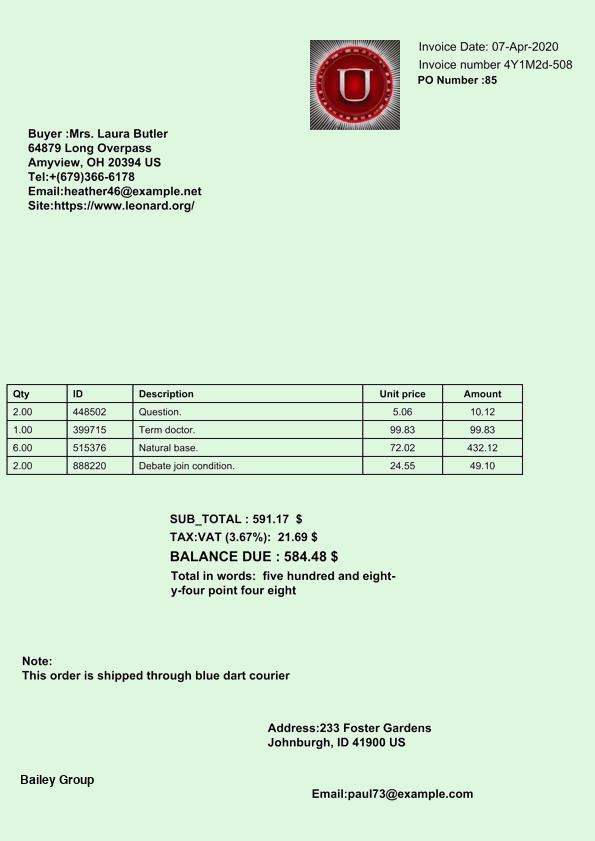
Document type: Invoice